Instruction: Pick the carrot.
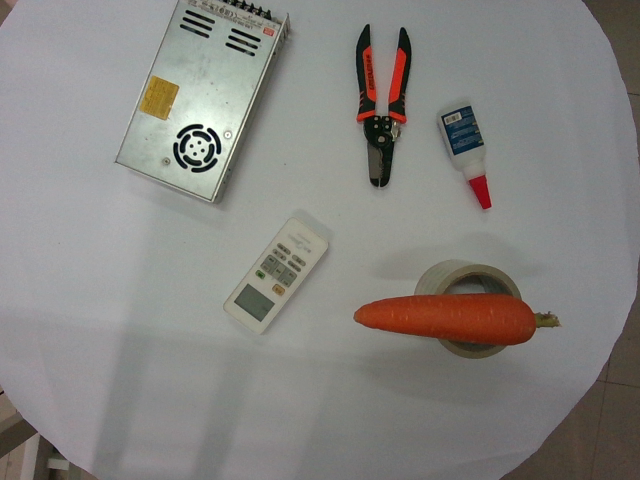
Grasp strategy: vertical